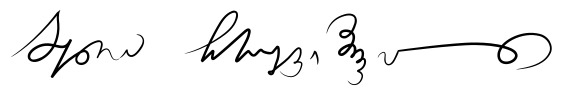
Signature of: benia chkhikvishvili